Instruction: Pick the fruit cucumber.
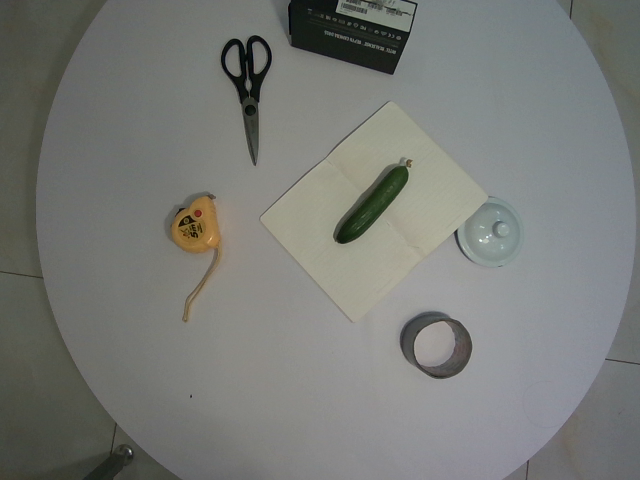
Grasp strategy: vertical